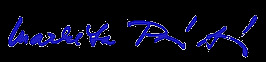
Signature of: markéta pekarová adamová